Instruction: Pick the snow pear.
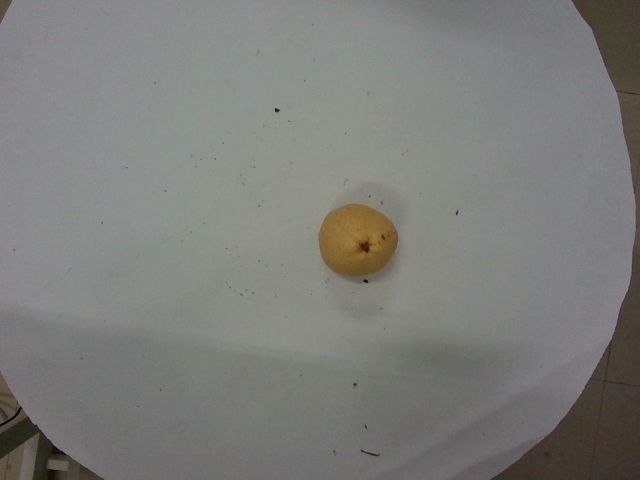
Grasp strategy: vertical